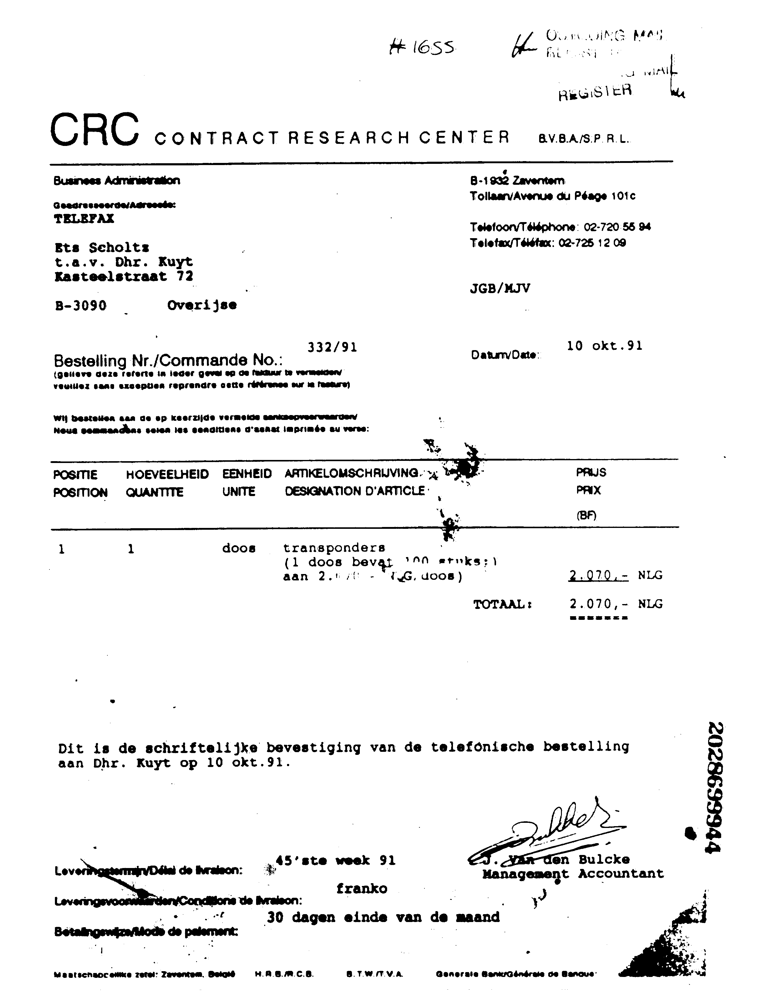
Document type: Invoice